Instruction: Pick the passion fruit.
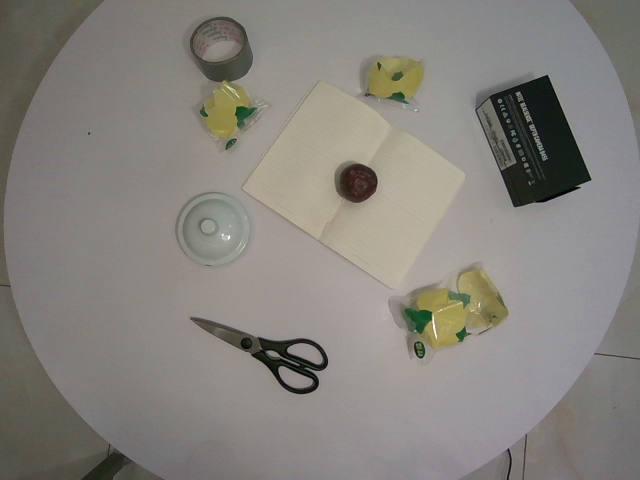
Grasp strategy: vertical